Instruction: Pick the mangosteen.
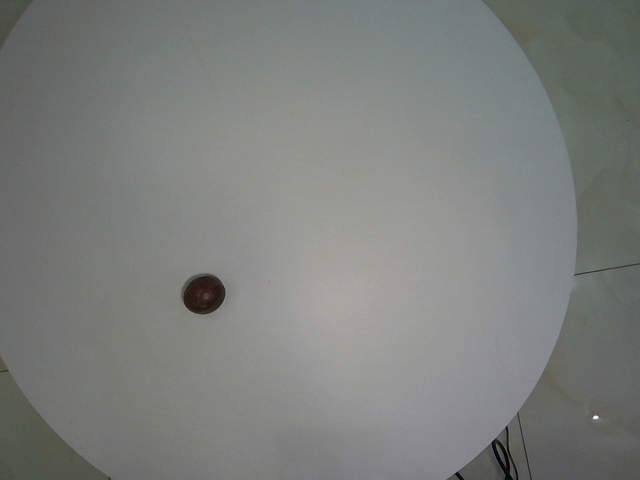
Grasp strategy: vertical